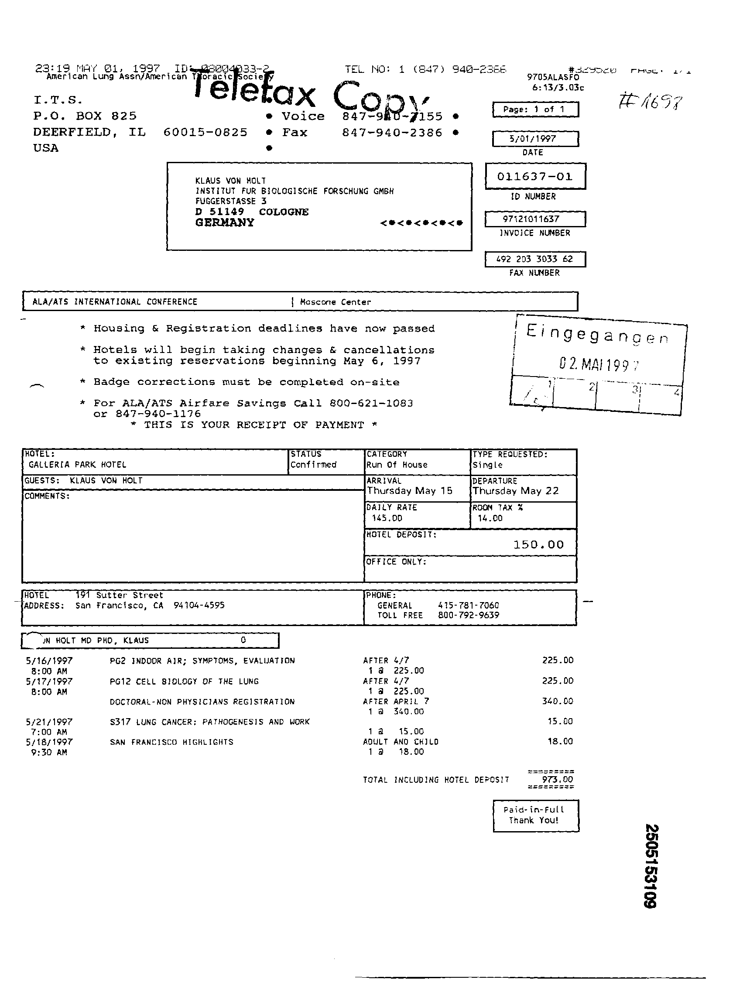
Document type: Invoice